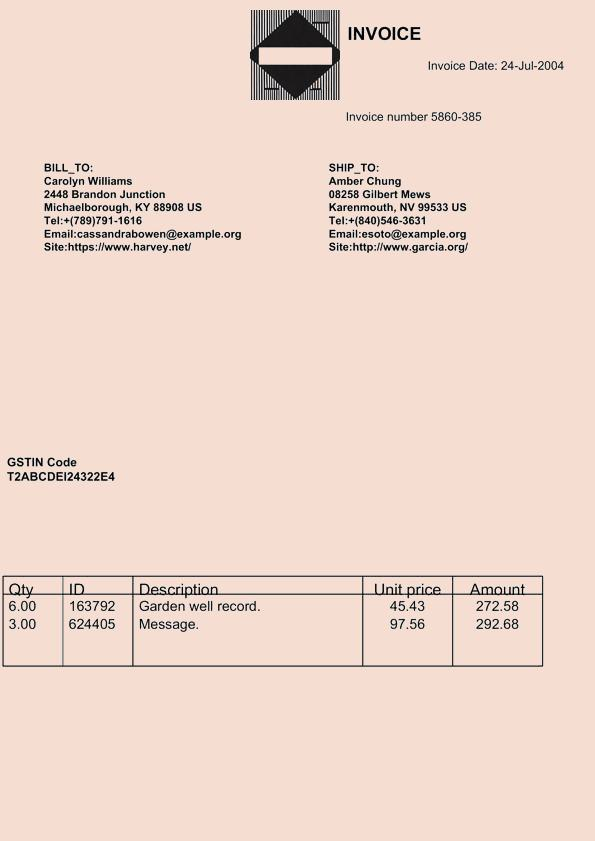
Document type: Invoice